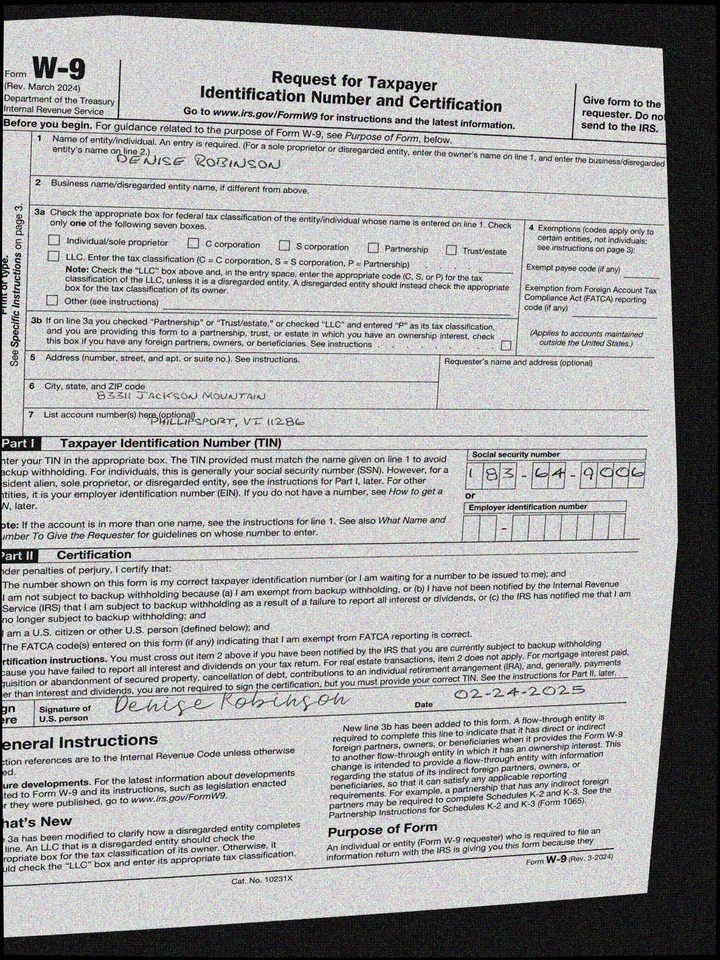
adr1: 83311 Jackson Mountain
adr2: Phillipsport, VI 11286
cbx: no
ssn: 183649006
enm: Denise Robinson
sdt: 02-24-2025